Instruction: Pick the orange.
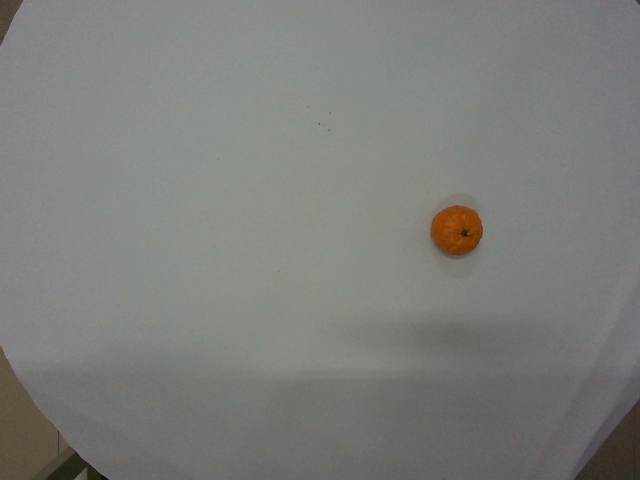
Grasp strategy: vertical